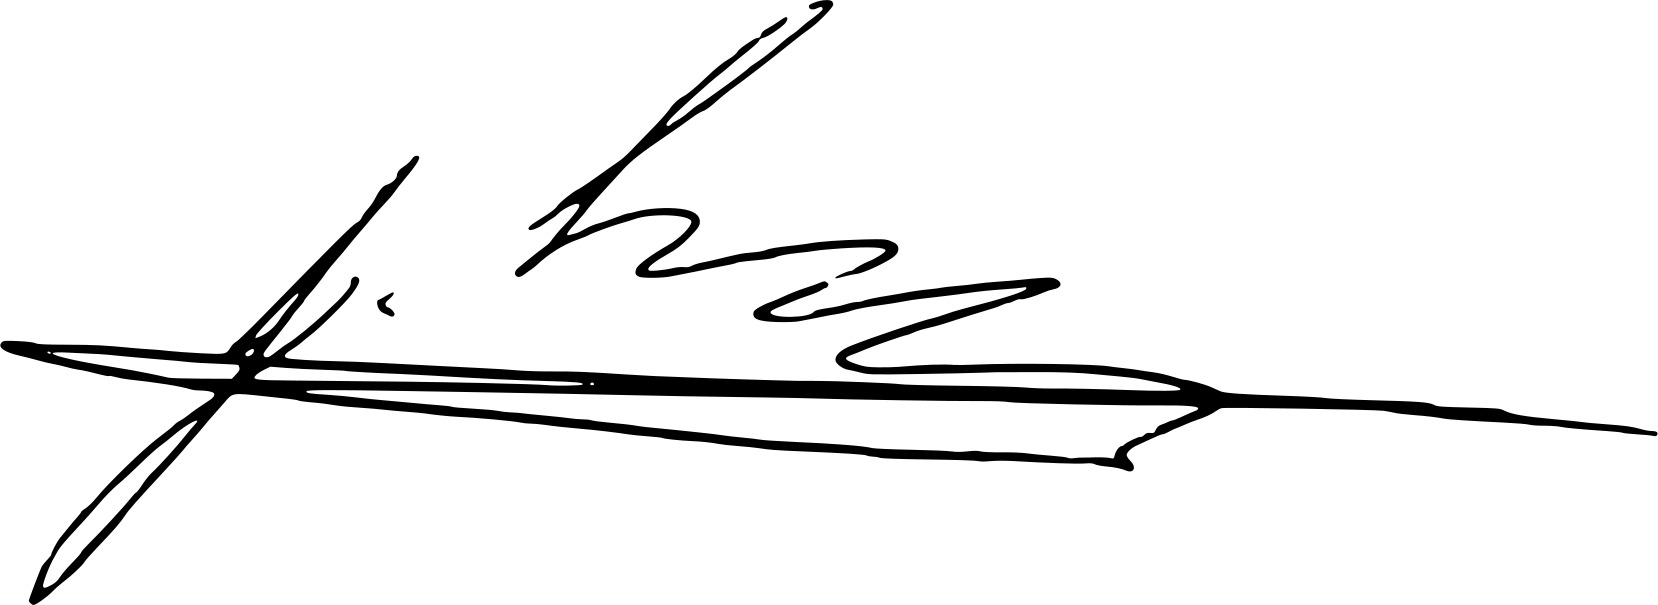
Signature of: grigol mgaloblishvili